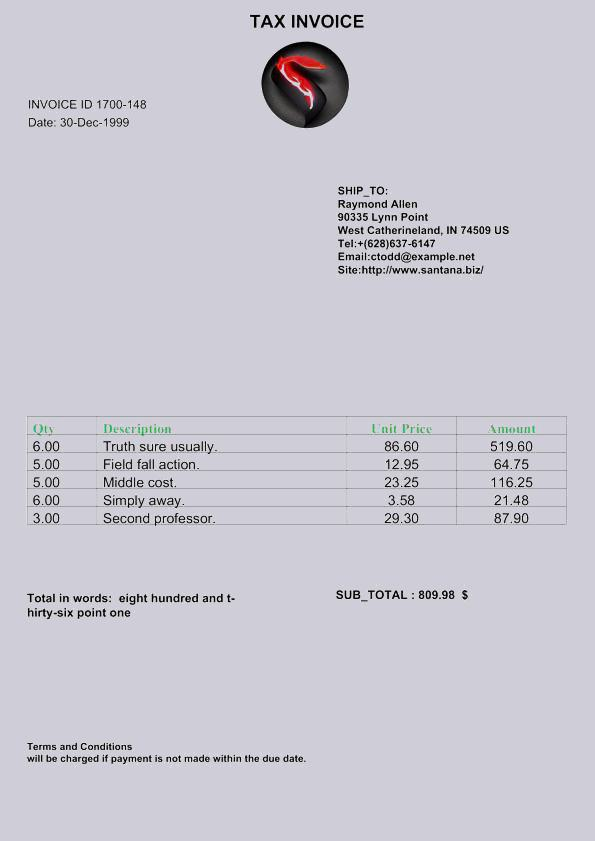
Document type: Invoice